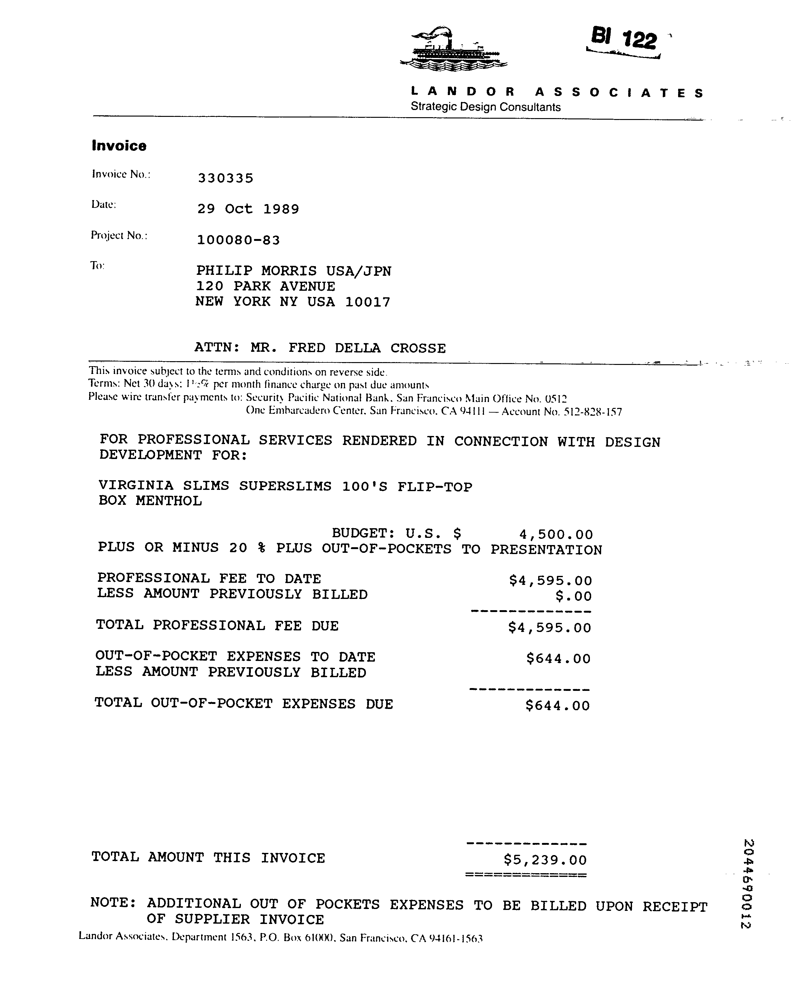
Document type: Invoice